Question: How is the history relevant to the case?
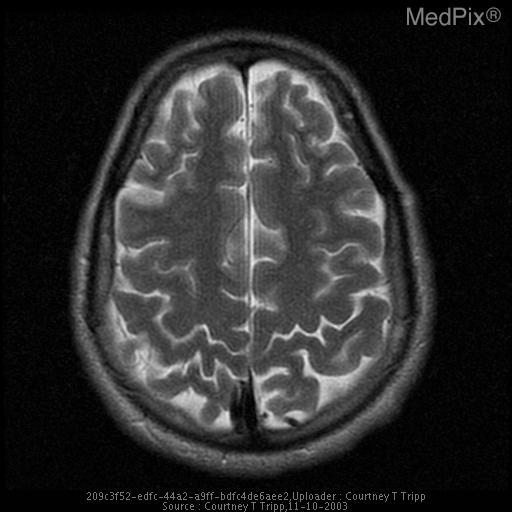
Answer: The patient's history of History: 21y.o. male s/p resection of upper back melanoma with clear margins, work up for possible metastatic melanoma to the brain prior to selection for an NIH study for melanoma vaccine. No symptomatic complaints.  This young individual underwent a brain MRI with contrast to determine possible melanoma metastatic lesions to the brain.  An incidental arteriovenous malformation was discovered on imaging. is key in understanding the case.